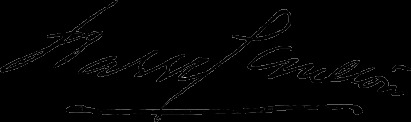
Signature of: harry paulton